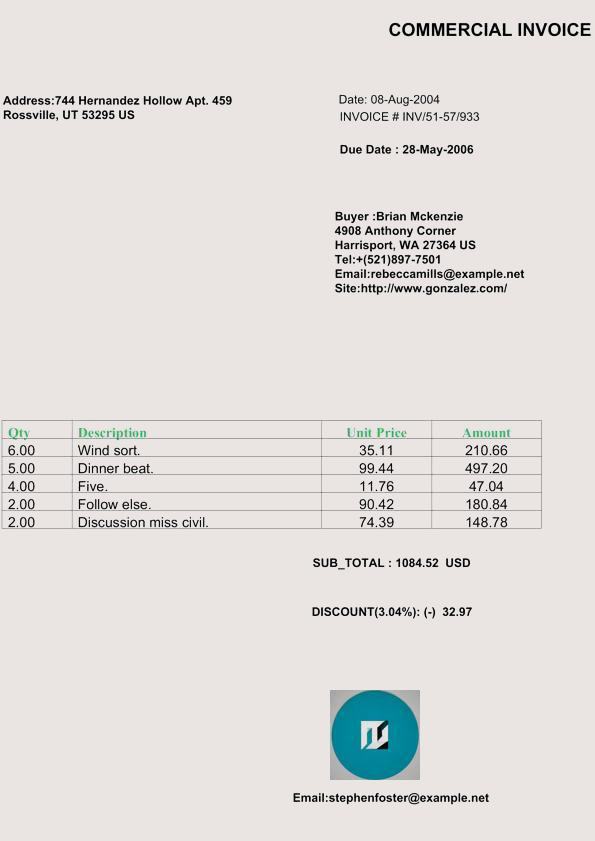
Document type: Invoice